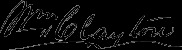
Signature of: william clayton